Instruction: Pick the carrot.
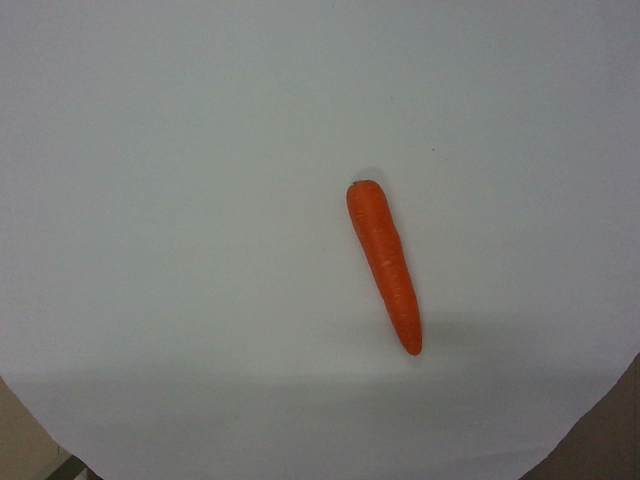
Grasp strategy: vertical